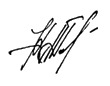
Signature of: konstantin titov